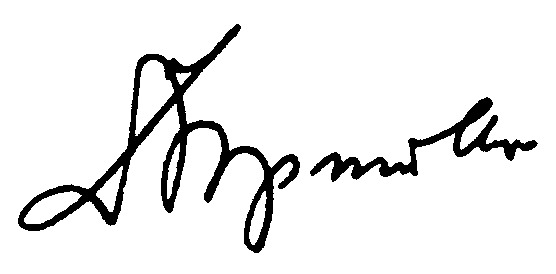
Signature of: julius dorpmüller